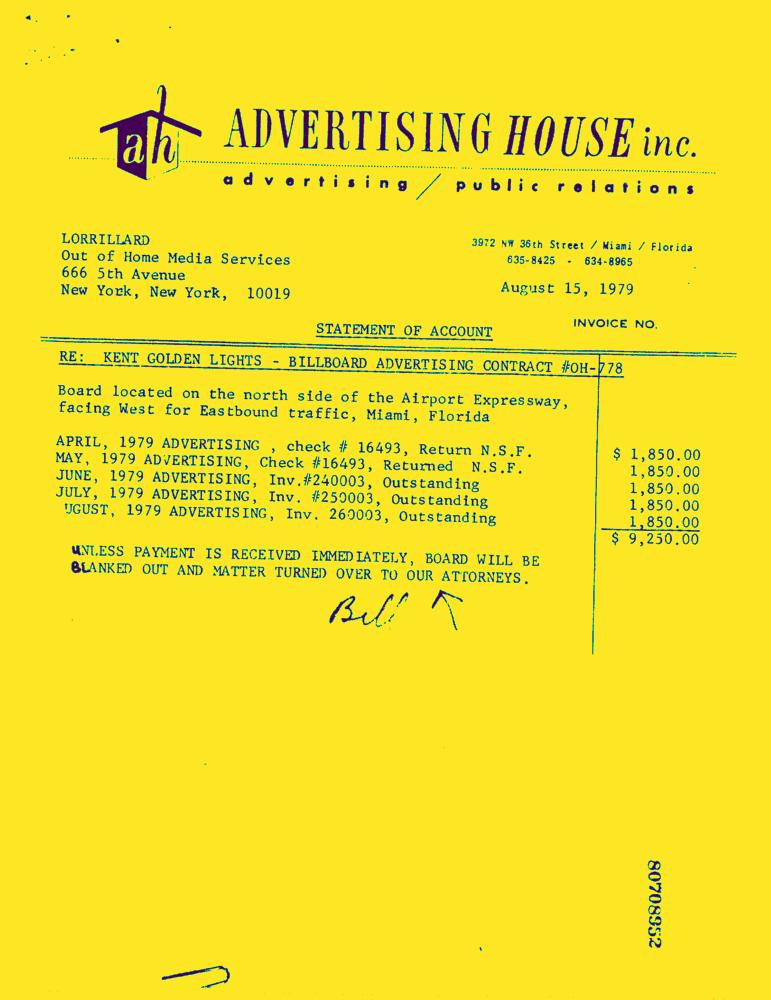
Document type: Invoice-Doc